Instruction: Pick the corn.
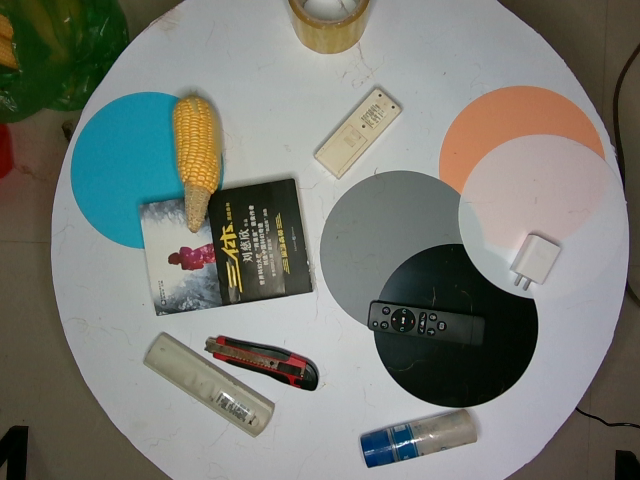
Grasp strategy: vertical